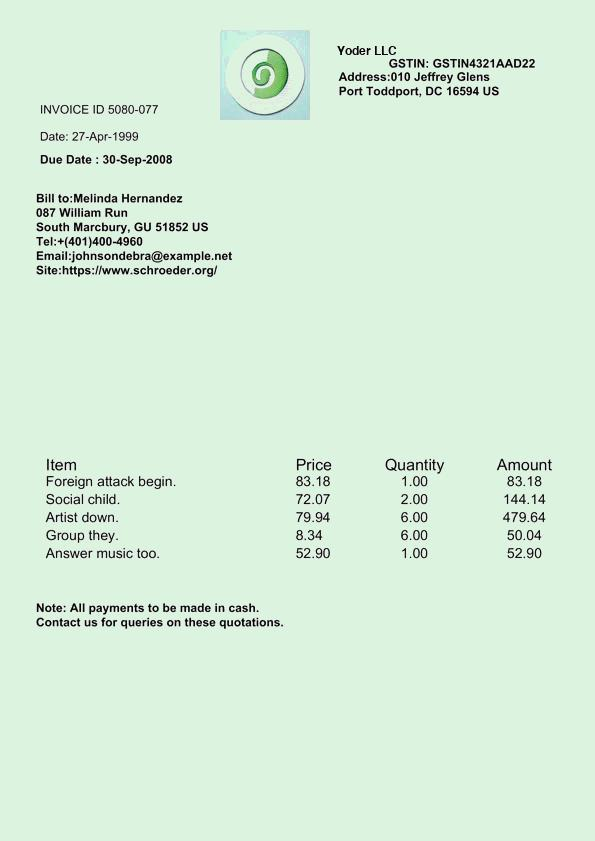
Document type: Invoice